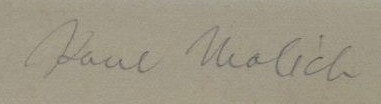
Signature of: karel malich